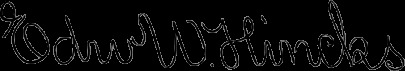
Signature of: edward winslow hinks